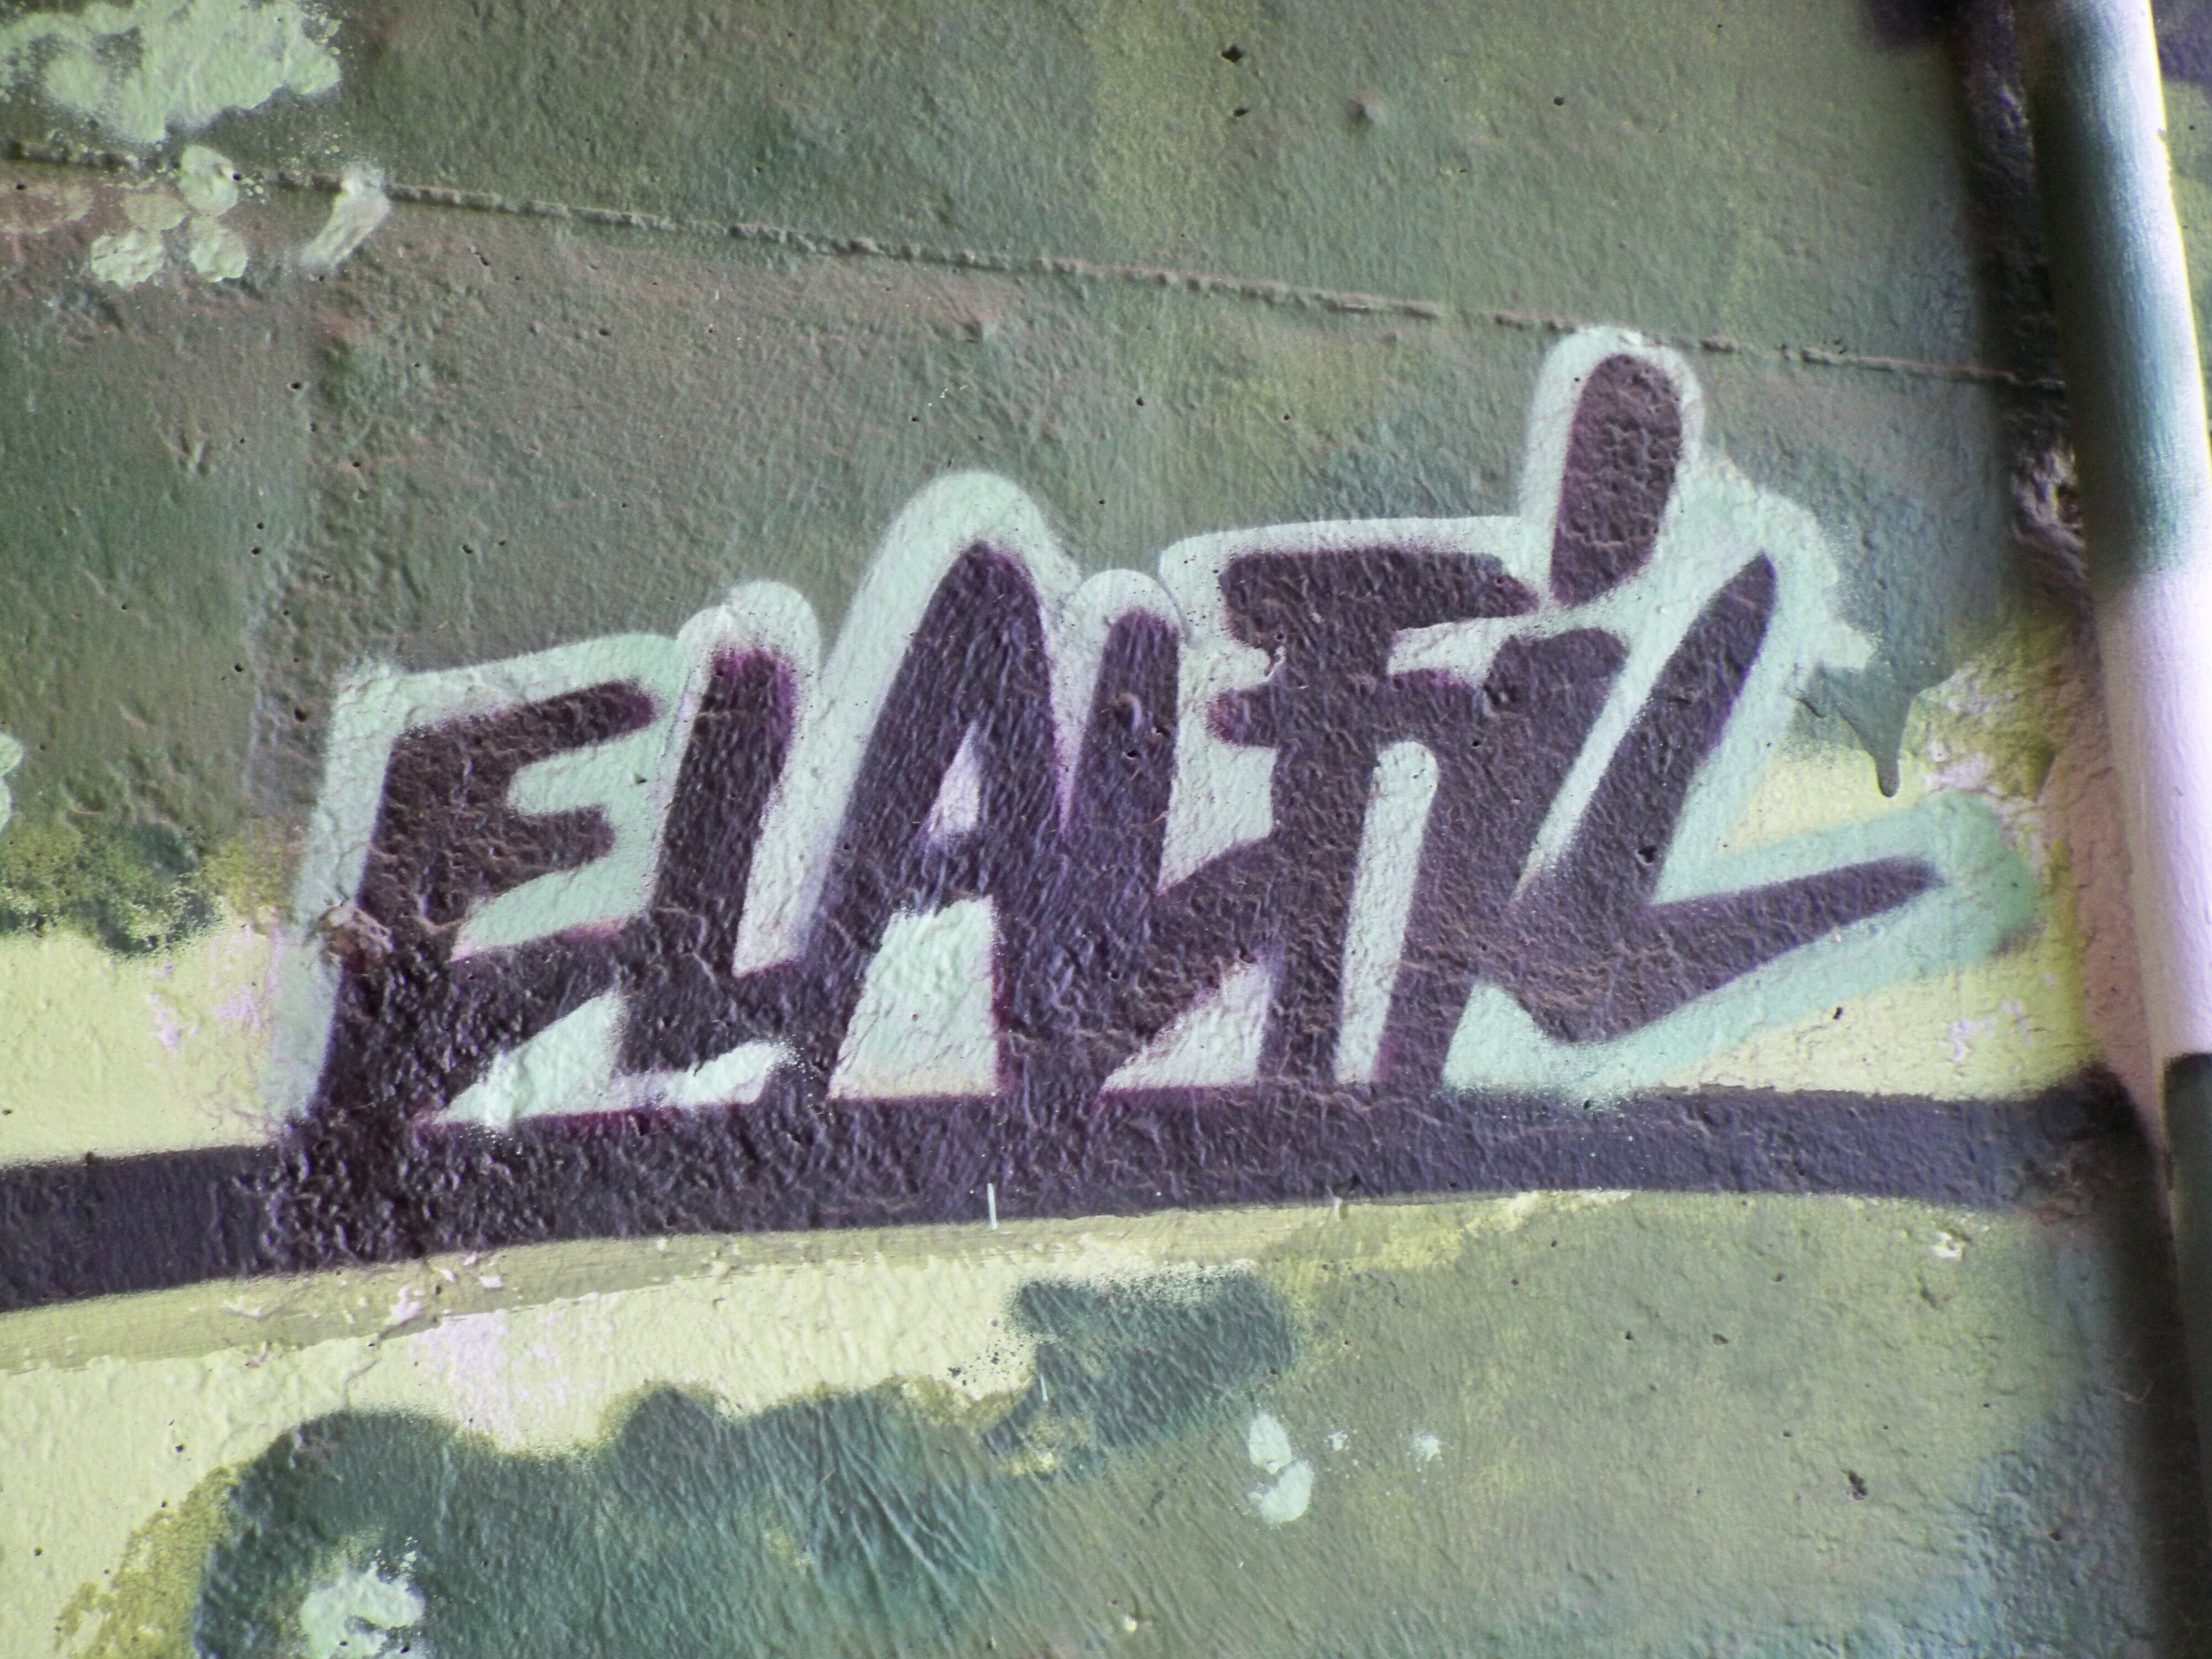
Signature of: borja moreno